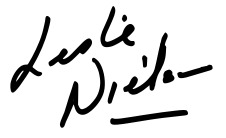
Signature of: leslie nielsen